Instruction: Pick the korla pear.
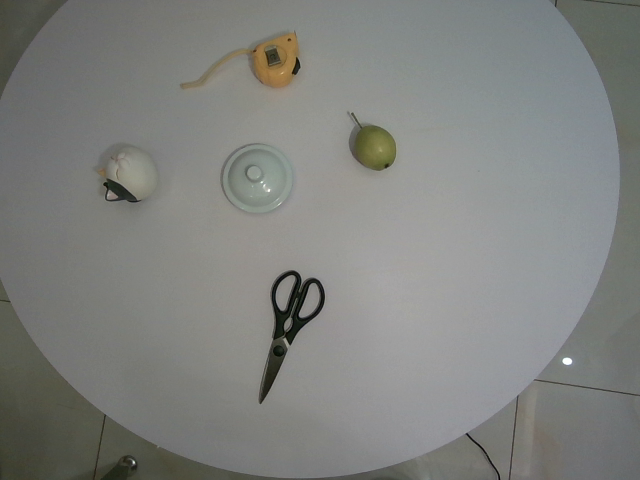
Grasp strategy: vertical